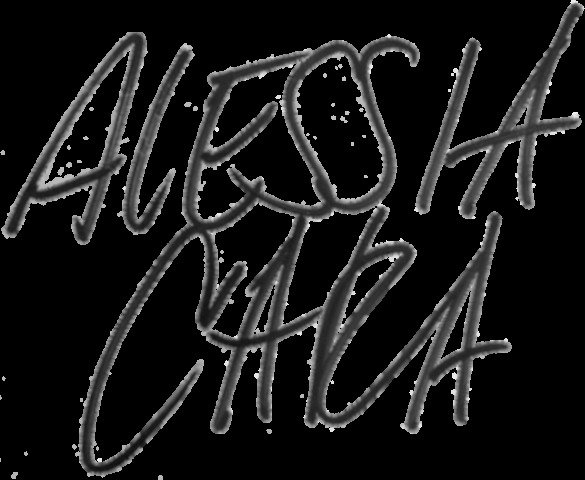
Signature of: alessia cara